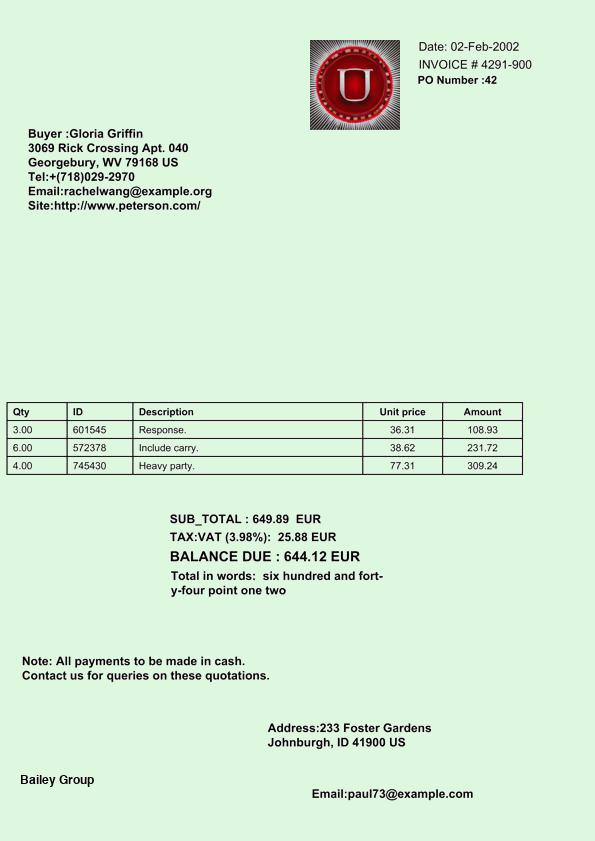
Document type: Invoice